Identify and extract the amount in words, amount in numbers, payee name, cheque date, and bank name from the image.
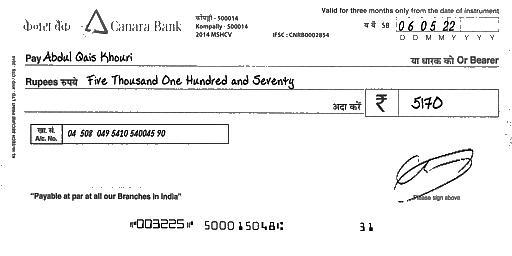
amt_in_words: Five Thousand One Hundred and Seventy
amt_in_figures: 5170
payee_name: Abdul Qais Khouri
bank_name: Canara Bank
cheque_date: 06/05/22